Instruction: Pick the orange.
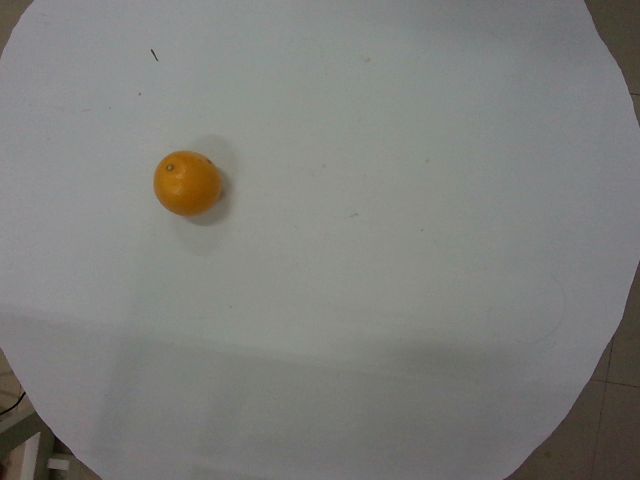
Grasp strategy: vertical